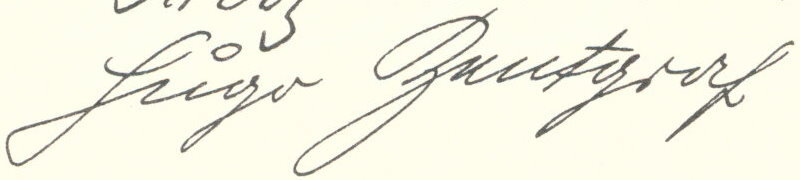
Signature of: hugo zentgraf